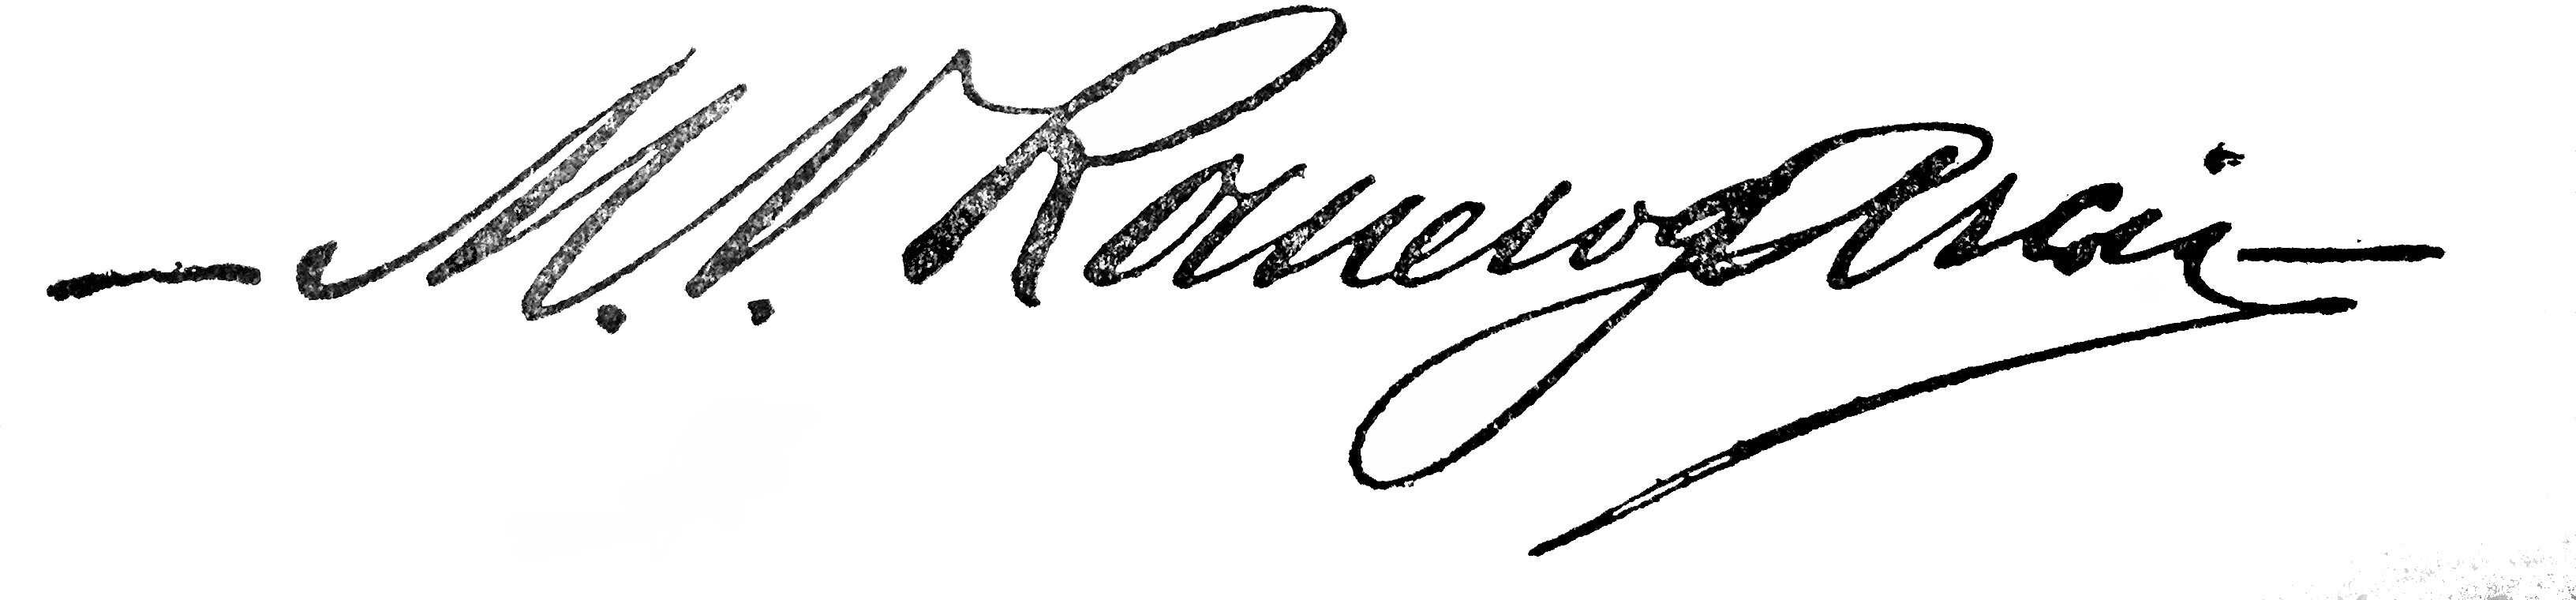
Signature of: manuel vicente romero garcía